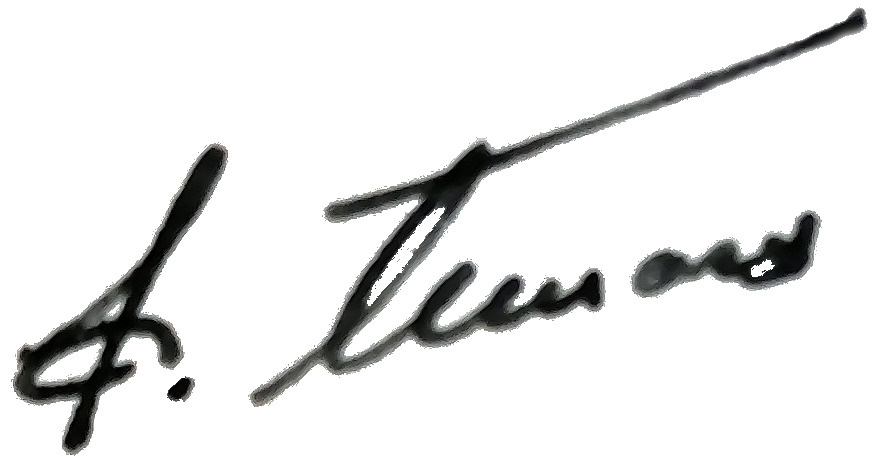
Signature of: fyodor tkachyov